Question: What could the diagnosis suggest?
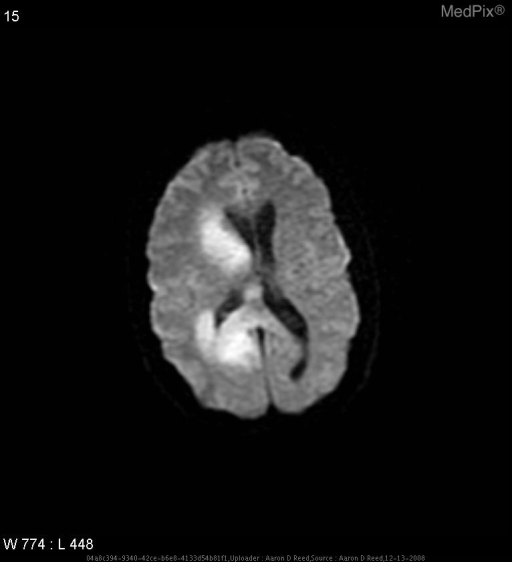
Answer: The possible diagnosis includes 1) Lymphoma
2) GBM
3) metastatic disease
4) CNS melanoma.